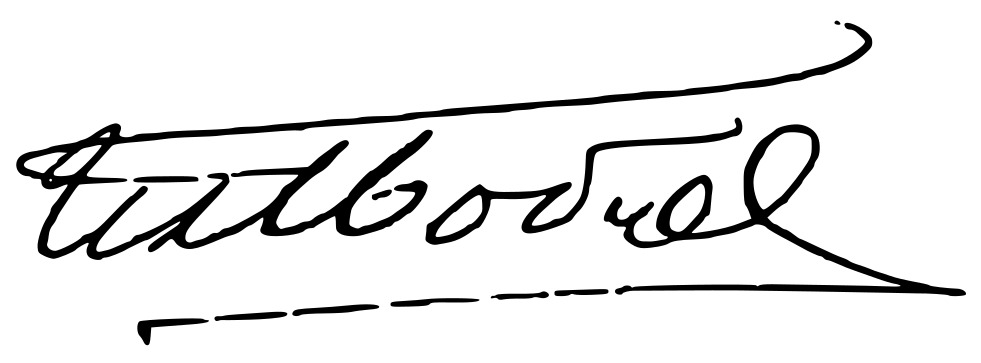
Signature of: iliya bobchev